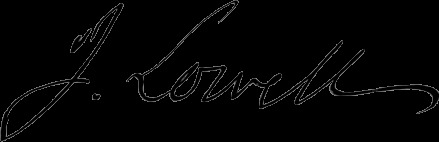
Signature of: john lowell